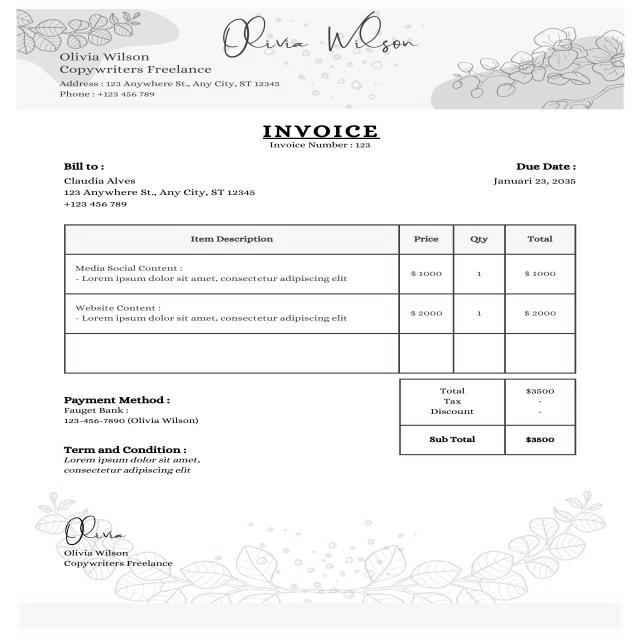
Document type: Invoice